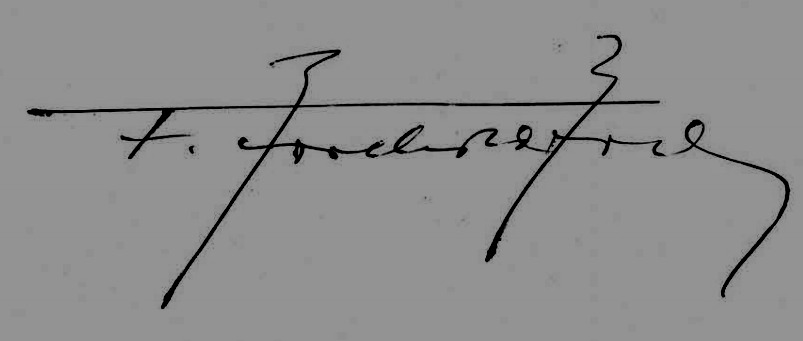
Signature of: francisco de paula brochado da rocha